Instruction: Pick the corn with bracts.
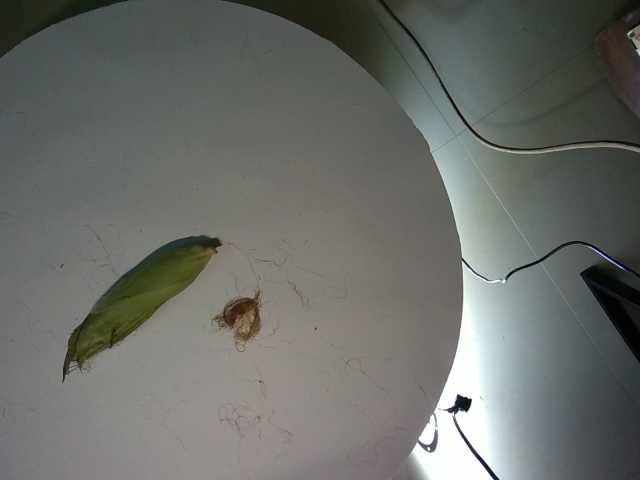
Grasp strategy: vertical